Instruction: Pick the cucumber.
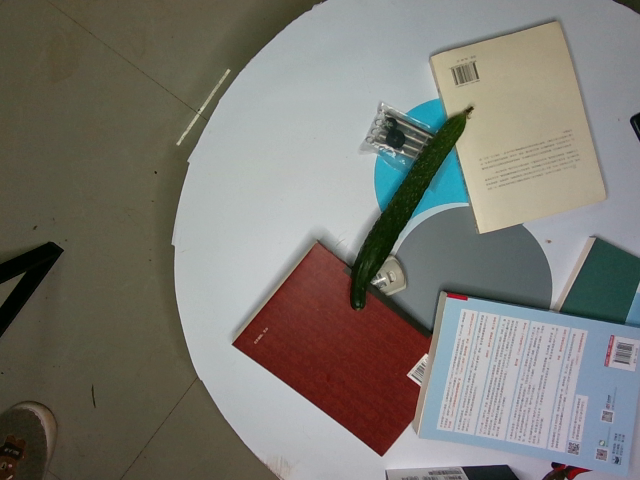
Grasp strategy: vertical